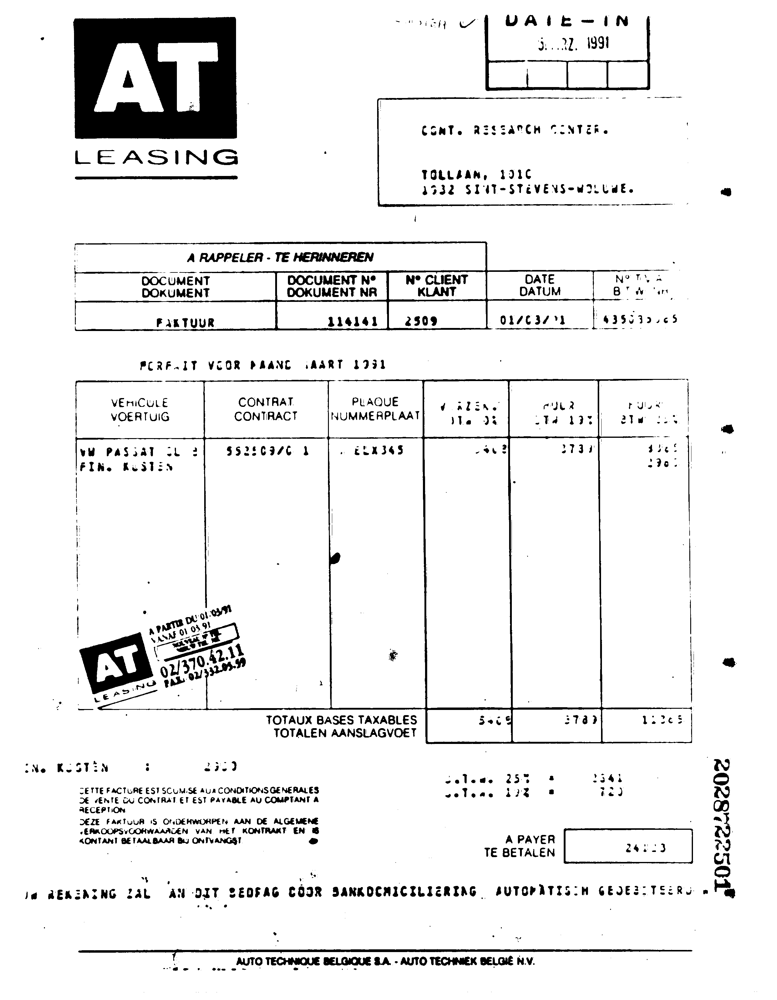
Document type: Invoice